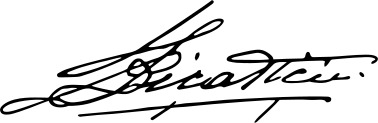
Signature of: ibrahim biçakçiu